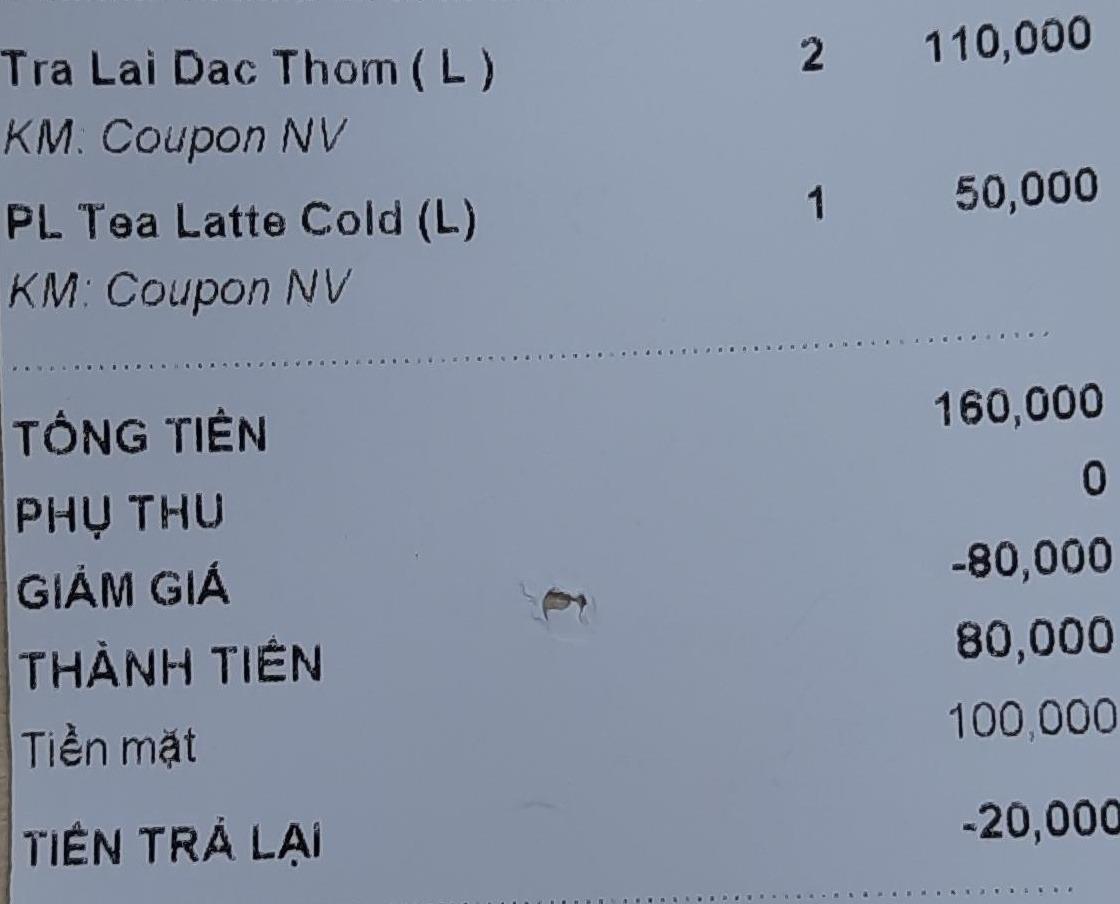
<table>
<tr>
<td>Tra Lai Dac Thom ( L )</td>
<td>2</td>
<td>110,000</td>
</tr>
<tr>
<td>KM: Coupon NV</td>
<td></td>
<td></td>
</tr>
<tr>
<td>PL Tea Latte Cold (L)</td>
<td>1</td>
<td>50,000</td>
</tr>
<tr>
<td>KM: Coupon NV</td>
<td></td>
<td></td>
</tr>
</table>

TỔNG TIỀN 160,000
PHỤ THU 0
GIẢM GIÁ -80,000
THÀNH TIỀN 80,000
Tiền mặt 100,000
TIỀN TRẢ LẠI -20,000